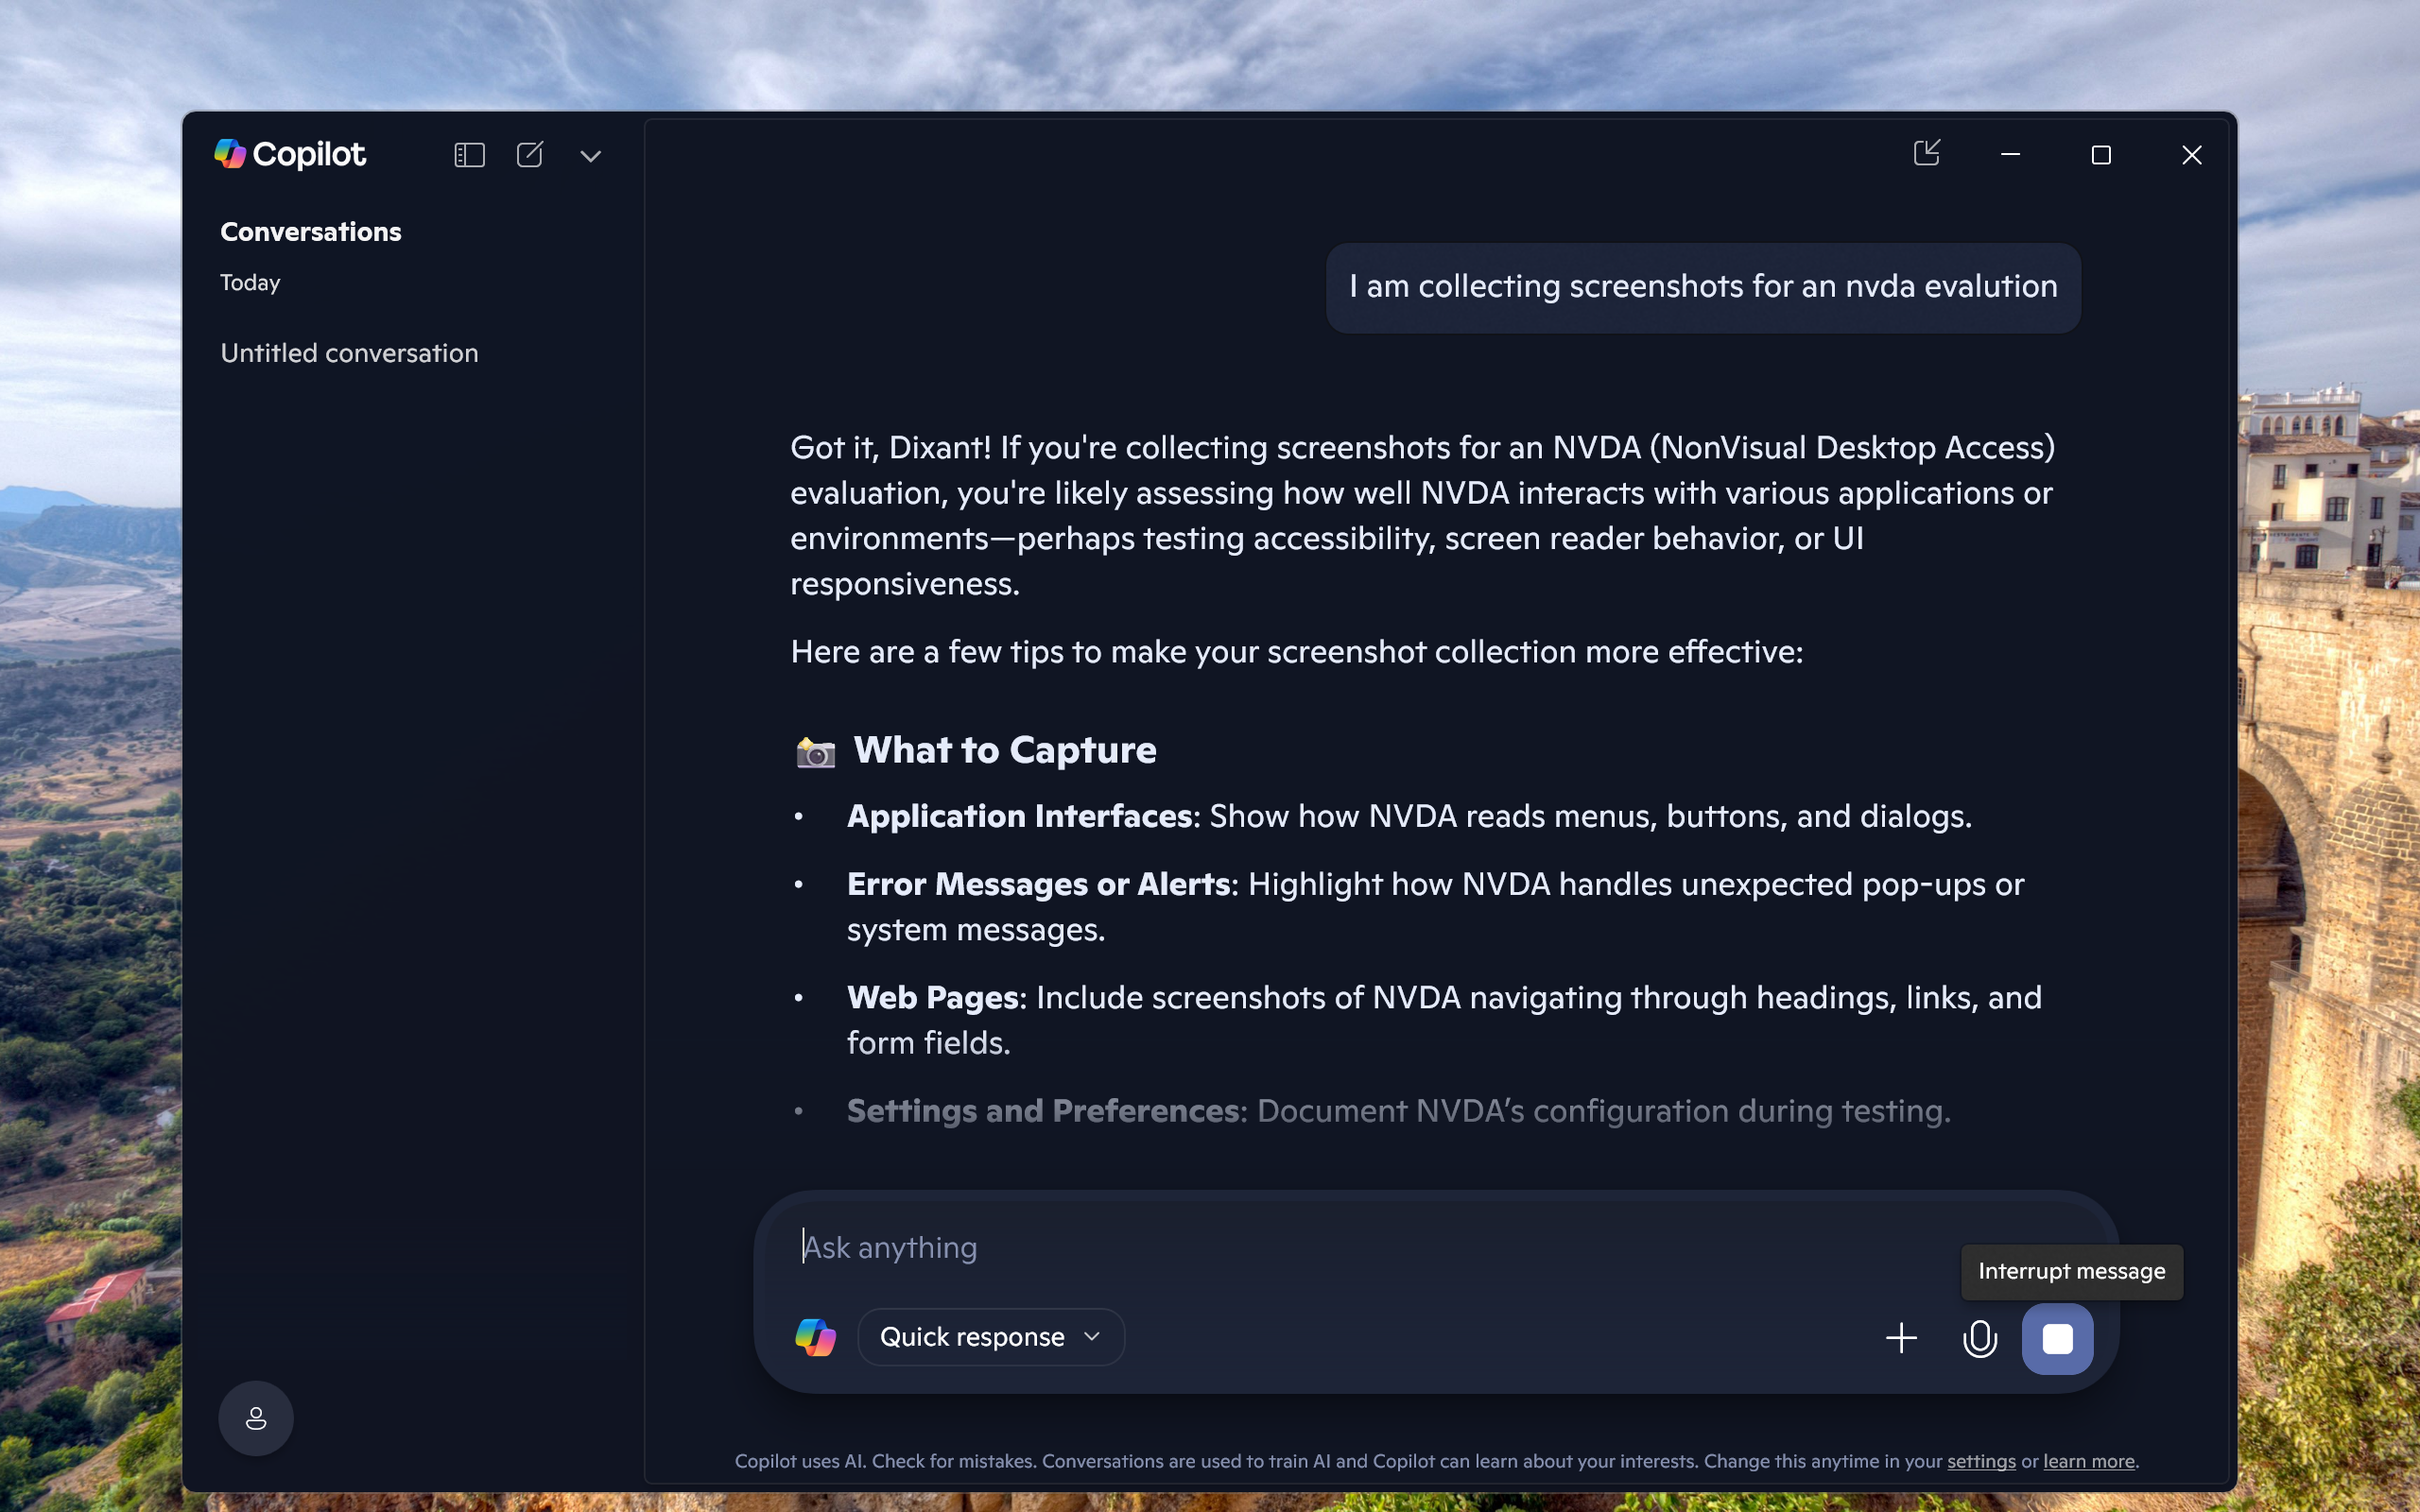
UI elements on screen:
"Desktop - window"
"window"
"Taskbar - pane"
"pane"
"pane"
"Running applications - pane"
"Copilot - window"
"System - menu bar - Contains commands to manipulate the window"
"System - menu item"
"Copilot - pane"
"Non Client Input Sink Window - window"
"Non Client Input Sink Window"
"AppWindow Custom Title Bar - pane"
"Minimize - button"
"Maximize - button"
"Close - button"
"pane"
"pane"
"window"
"pane"
"Conversation History - list"
"Conversations - text"
"Today - grouping"
"Today - text"
"Untitled conversation - list item"
"Untitled conversation - grouping"
"Account - button - Collapsed"
" - text"
"list"
"Got it, Dixant! If you're collecting screenshots for an NVDA (NonVisual Desktop Access) evaluatio..."
"grouping"
"list item"
"Got it, Dixant! If you're collecting screenshots for an NVDA (NonVisual Desktop Access) evaluatio..."
"Word_heading_navigation.png - text"
"NVDA_error_dialog.png - text"
"UI element"
"Good response - toggle button"
" - text"
"Bad response - toggle button"
" - text"
"Copy - button"
" - text"
"Edit in a page - button"
" - text"
"Edit in a page - text"
"Copilot uses AI. Check for mistakes. Conversations are used to train AI and Copilot can learn abo..."
"settings - link"
"learn more - link"
"Ask anything - edit - This is a multi-line text box."
"Ask anything - edit"
"pane"
"Ask anything - text"
"Copilot - button"
"graphic"
"Open chat mode menu - combo box - Quick response"
"Quick response - text"
"More options - button"
" - text"
"Talk to Copilot - button"
" - text"
"Copilot - graphic"
"Close sidebar - button"
" - text"
"New conversation - button"
" - text"
"More actions - button"
" - text"
"Open quick view - button"
" - text"
"System - menu bar"
"System - menu item"
"window"